Question: What is the suspected problem?
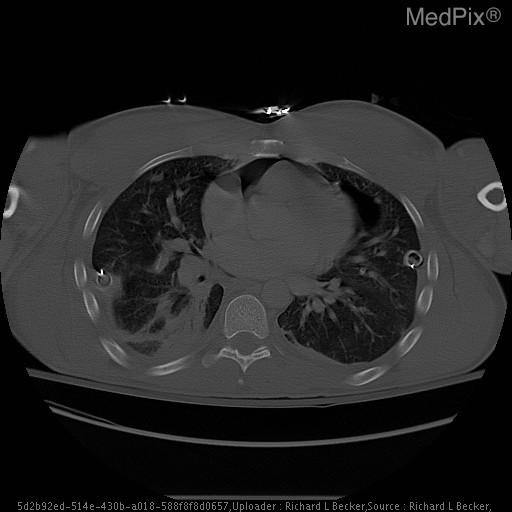
Answer: The findings suggest Thin rim of lucency surrounding the cardiac shadow. Previous Chest CT showed a small amount of pericardial air at the apex.. Subsequent CT images. The patient might have a history of 22 y.o. man with a history of polytrauma, gun shot wound to chest, 2 weeks ago, status post multiple right thoracostomy tube placements..